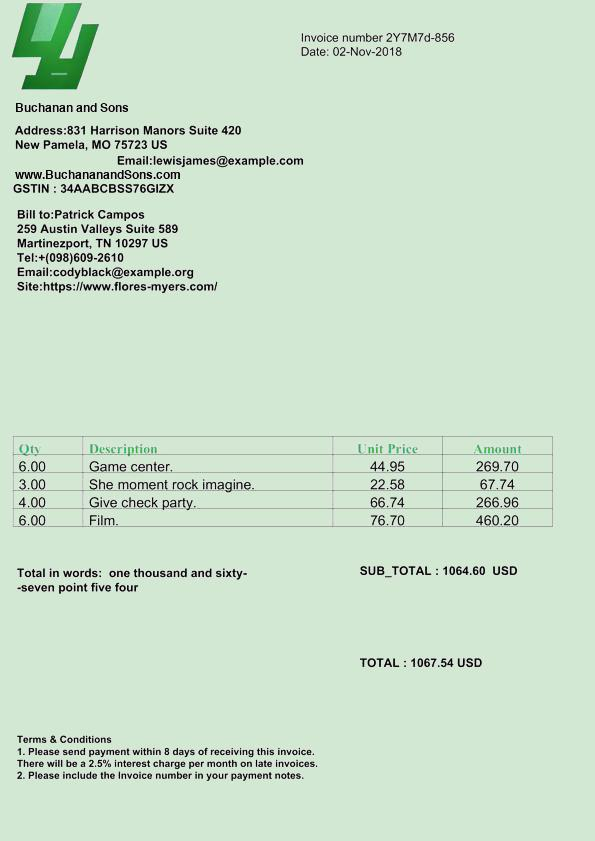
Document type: Invoice